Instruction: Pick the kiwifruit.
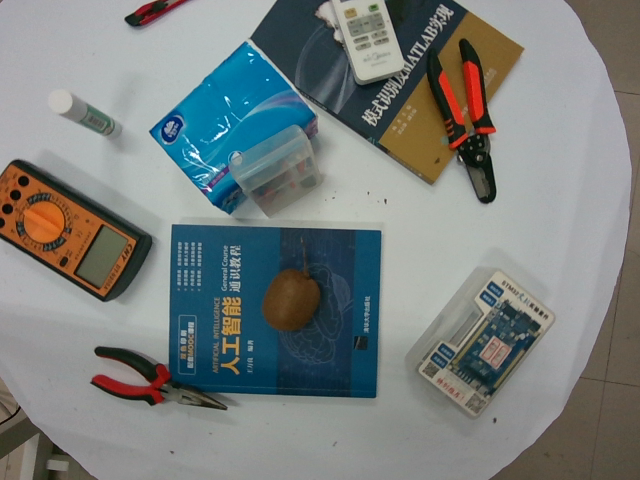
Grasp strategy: vertical